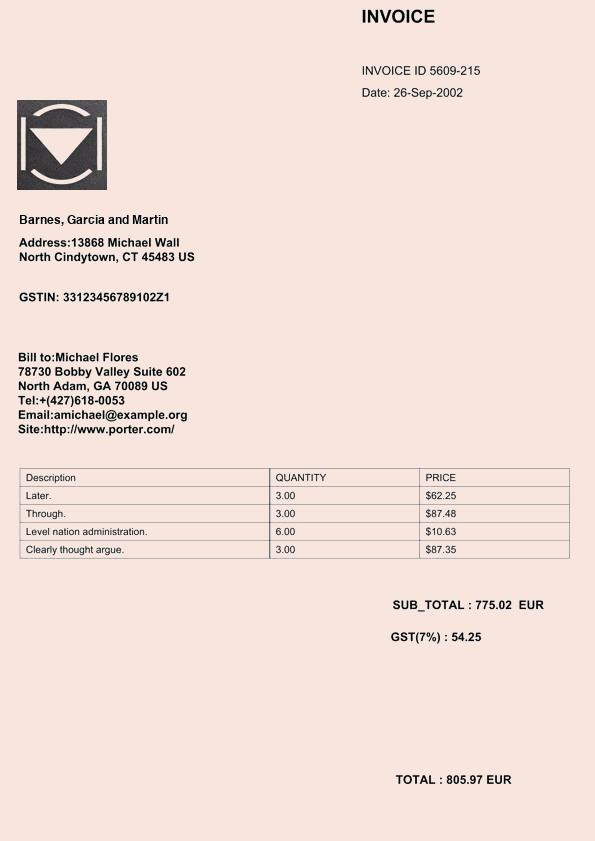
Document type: Invoice